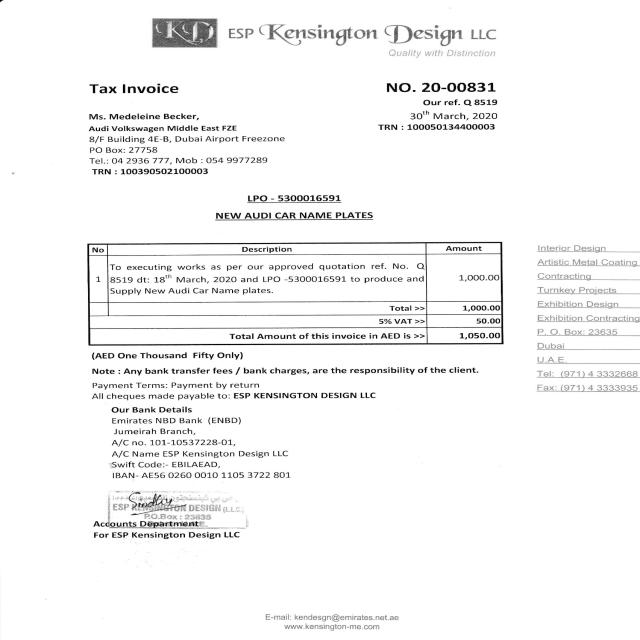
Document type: Invoice